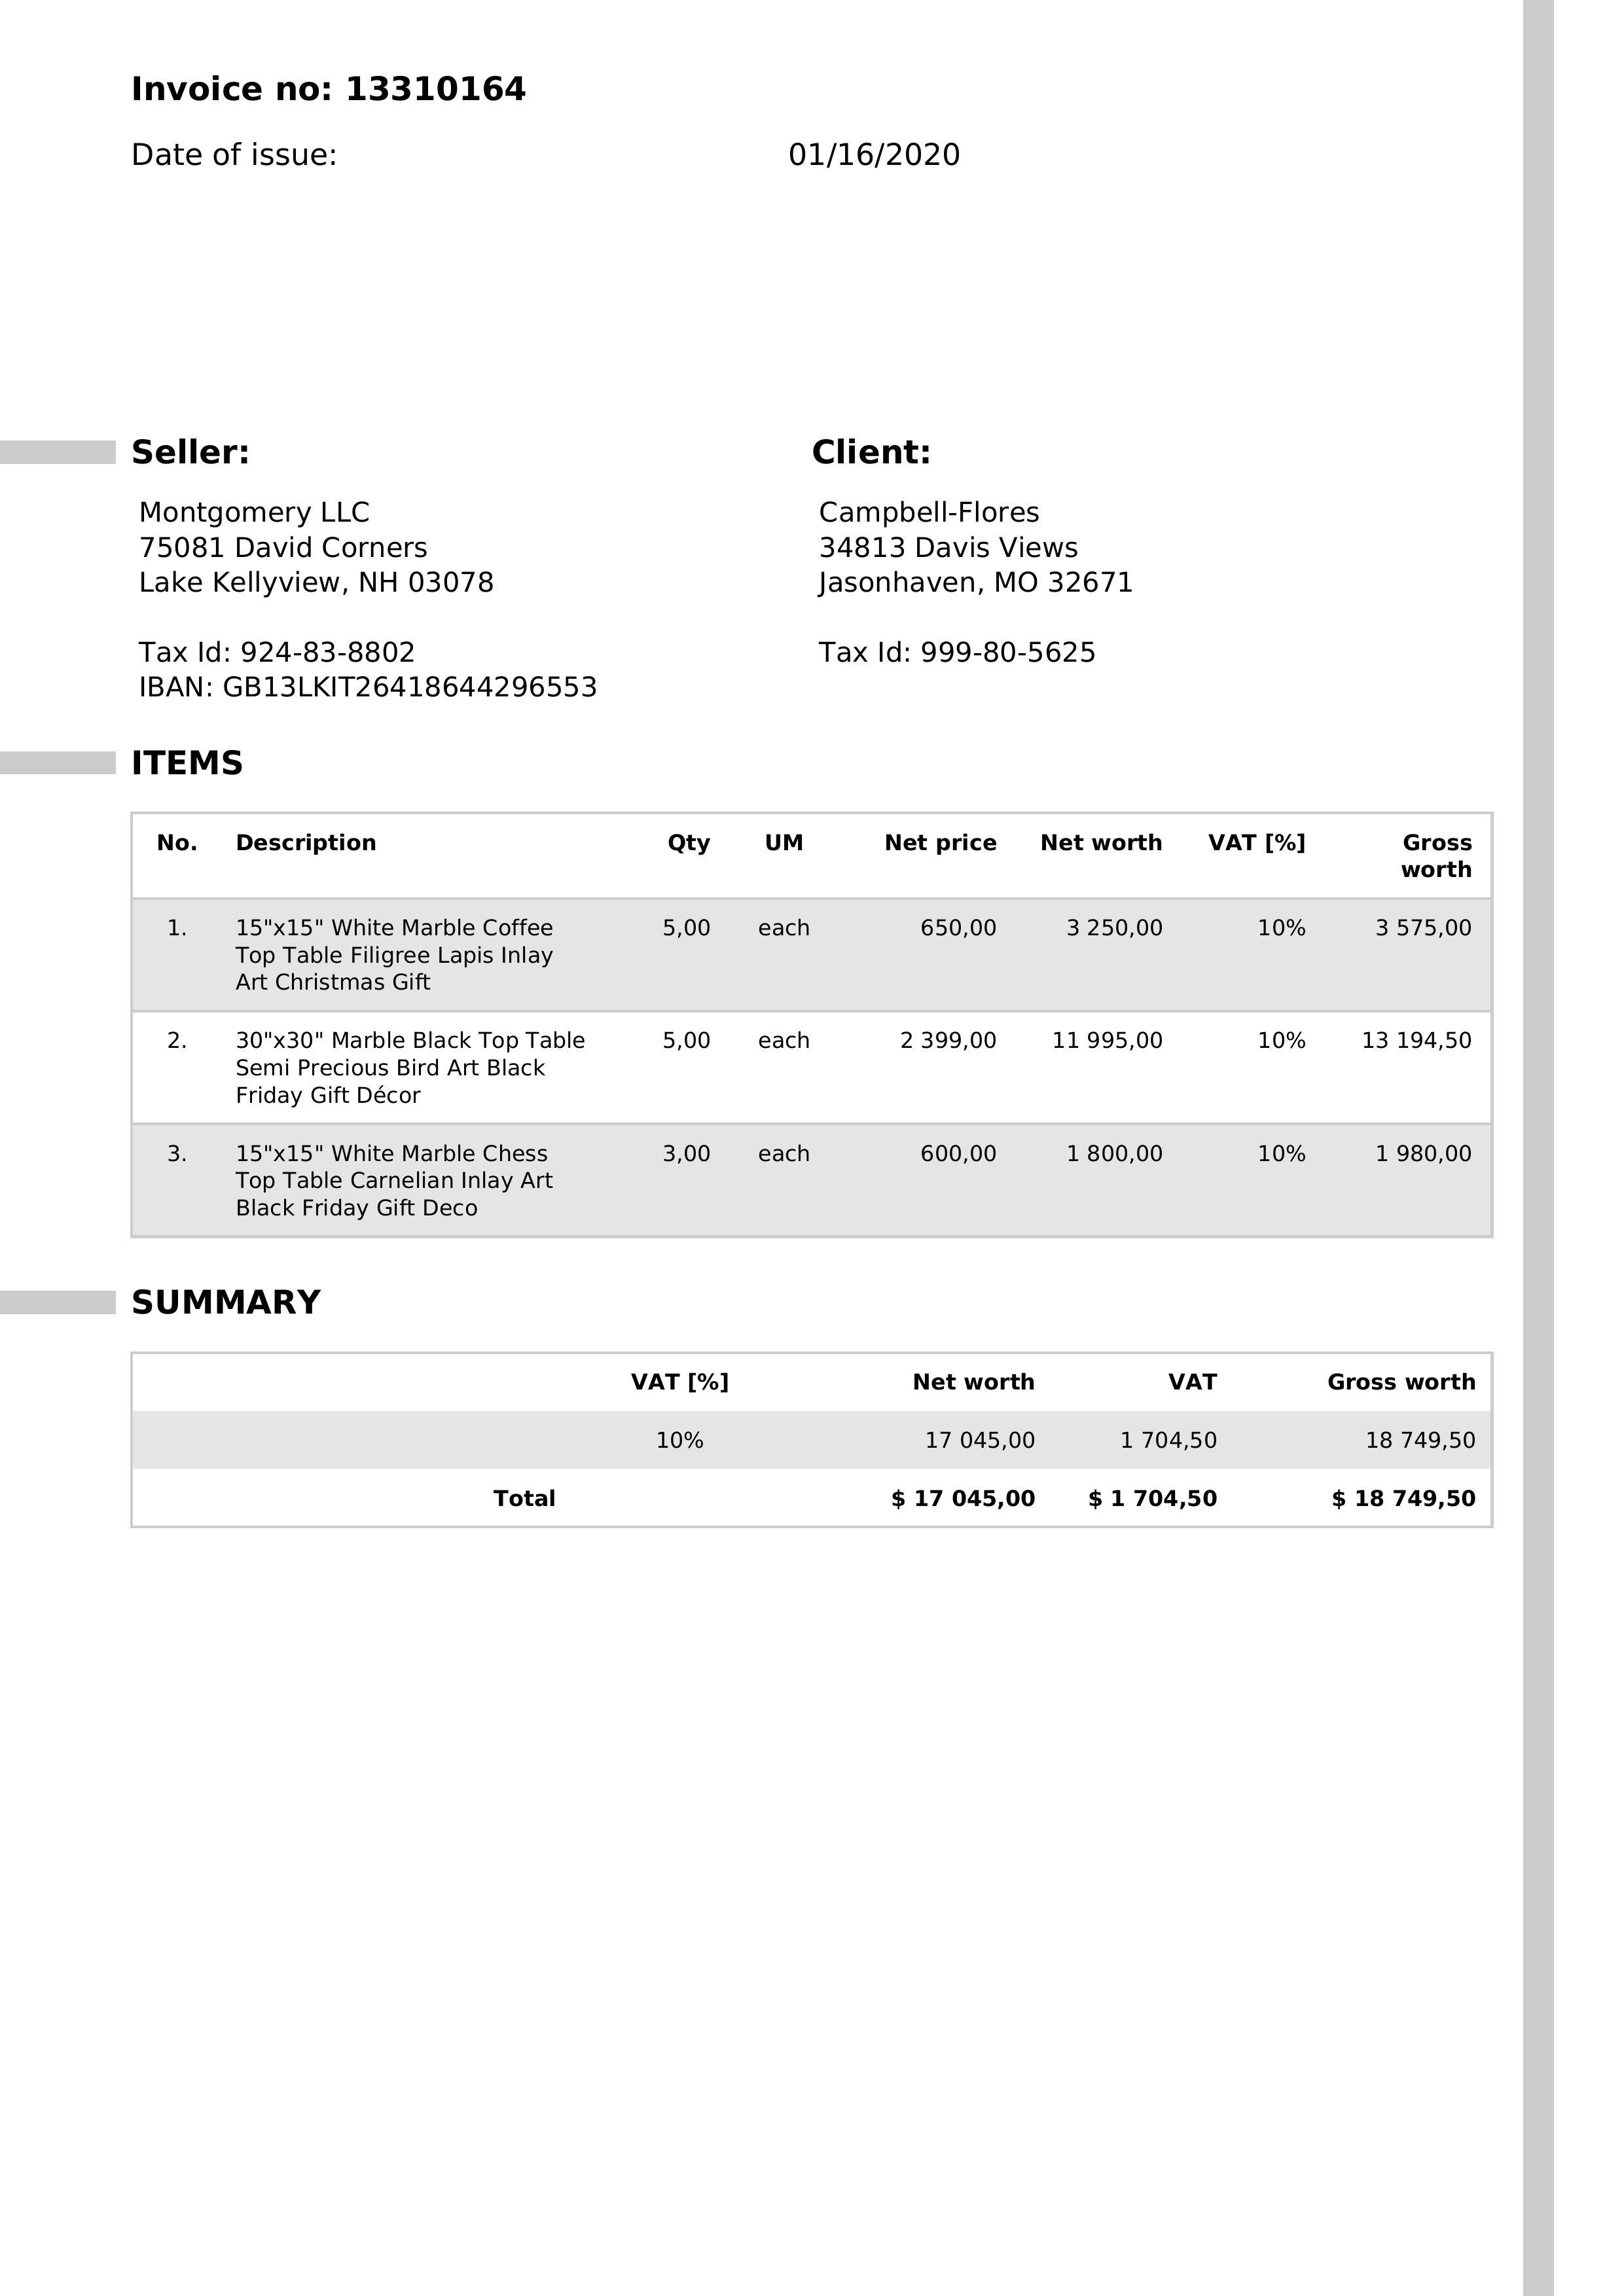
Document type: Invoice